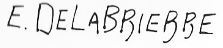
Signature of: édouard delabrierre